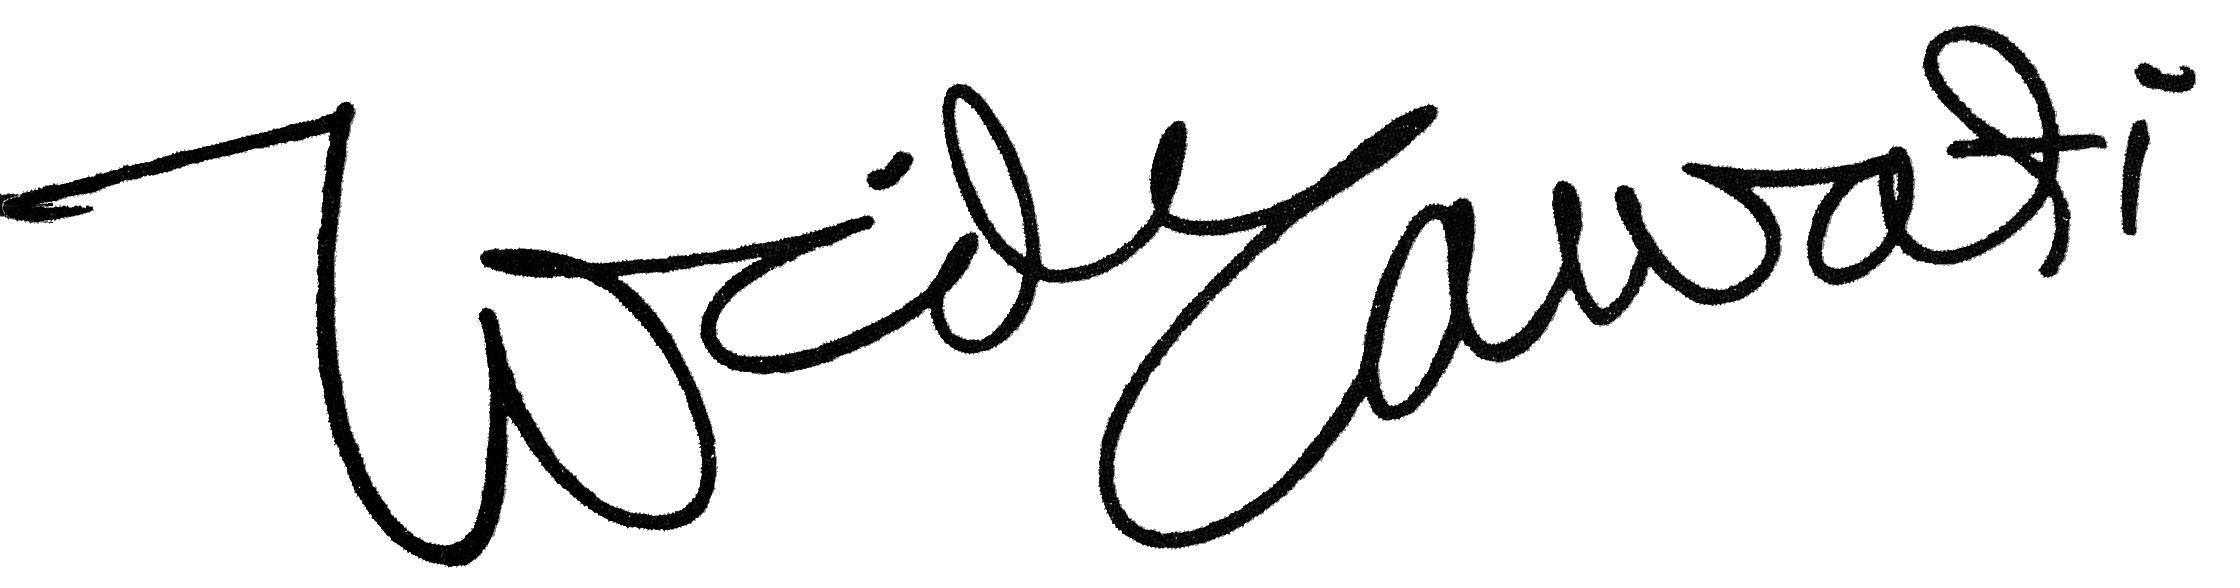
Signature of: widyawati